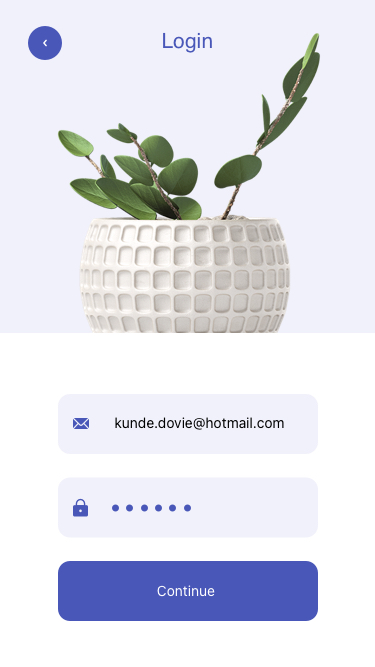
Text in this UI design:
kunde.dovie@hotmail.com
Login